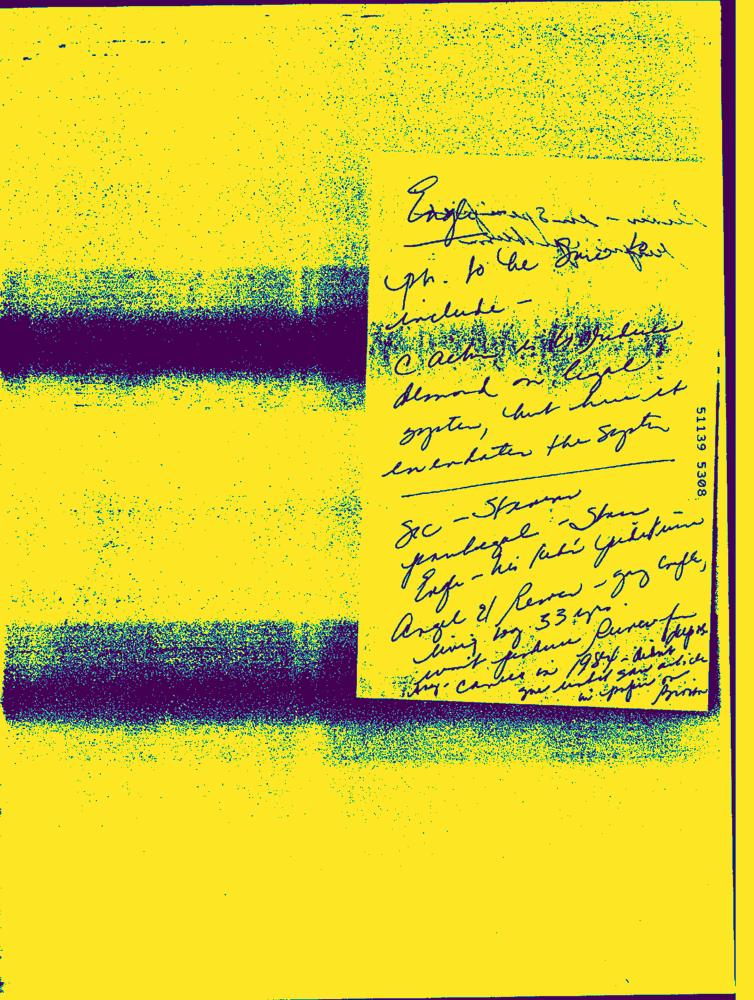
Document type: Hand-Written